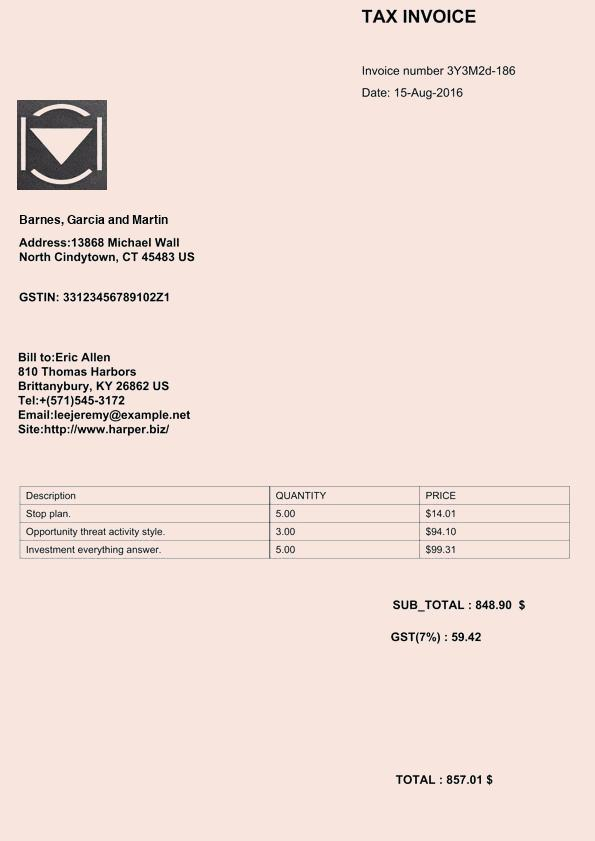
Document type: Invoice